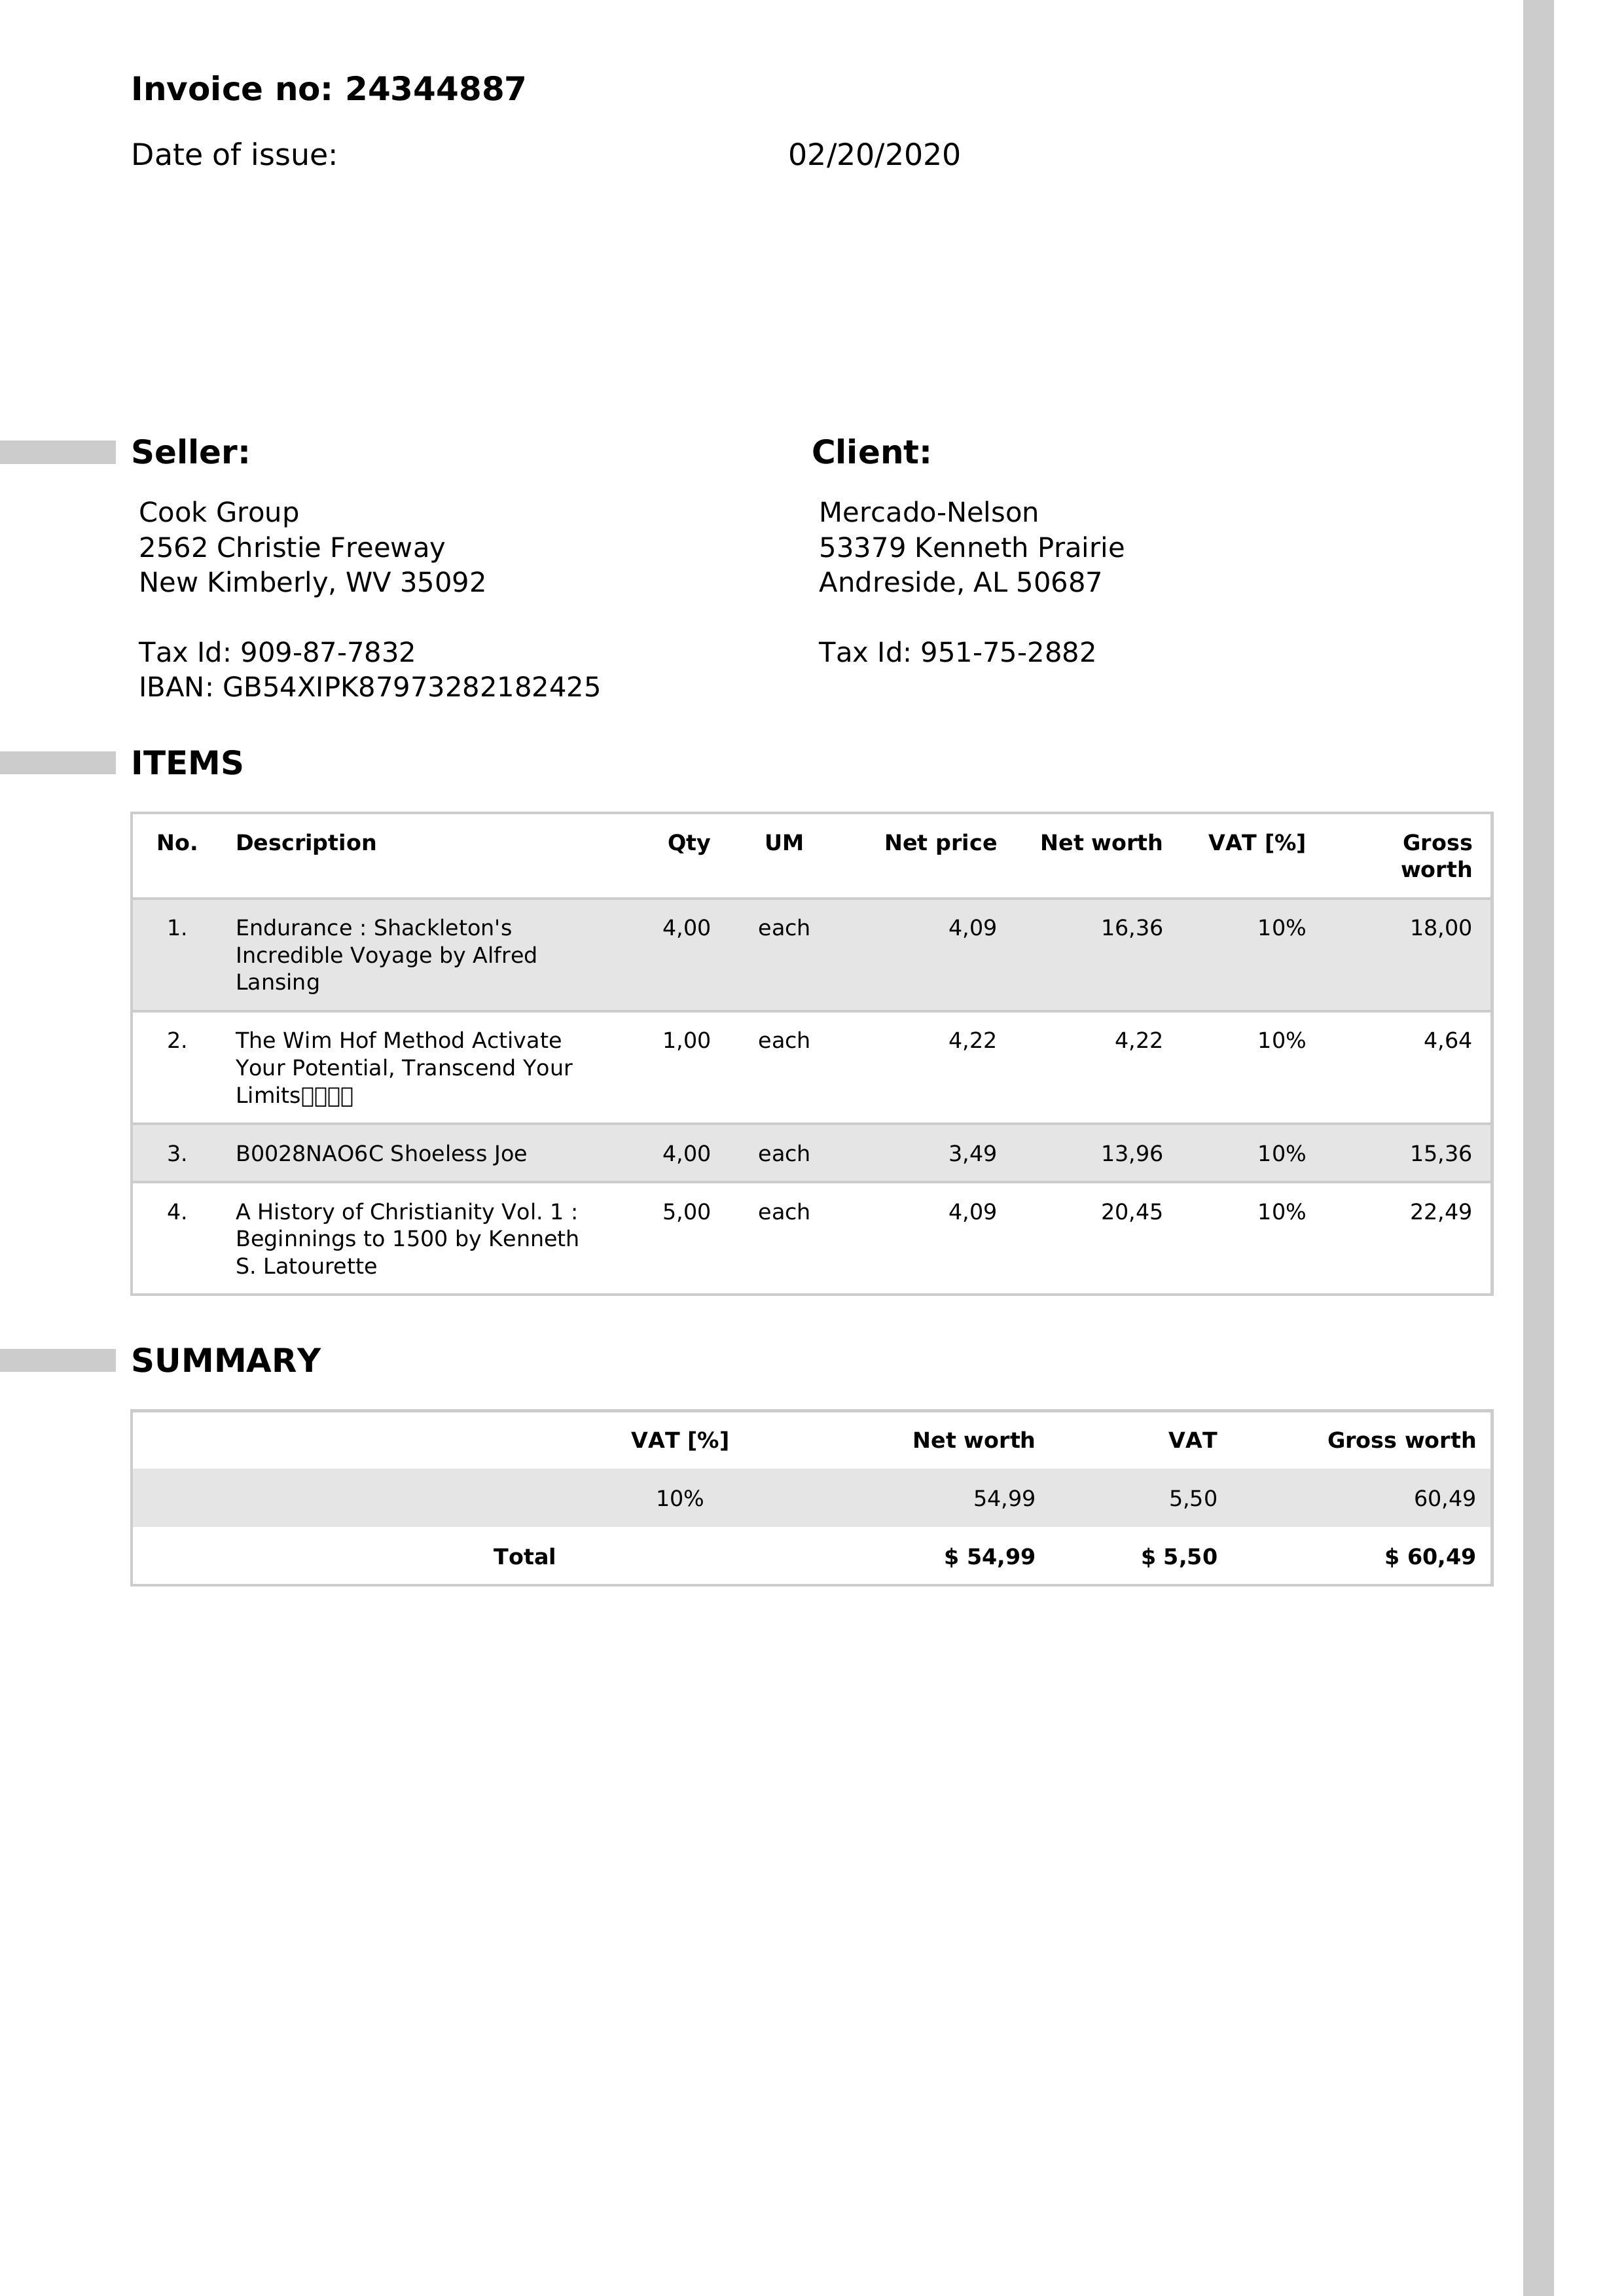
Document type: Invoice